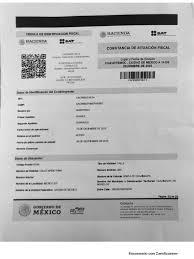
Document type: Invoice